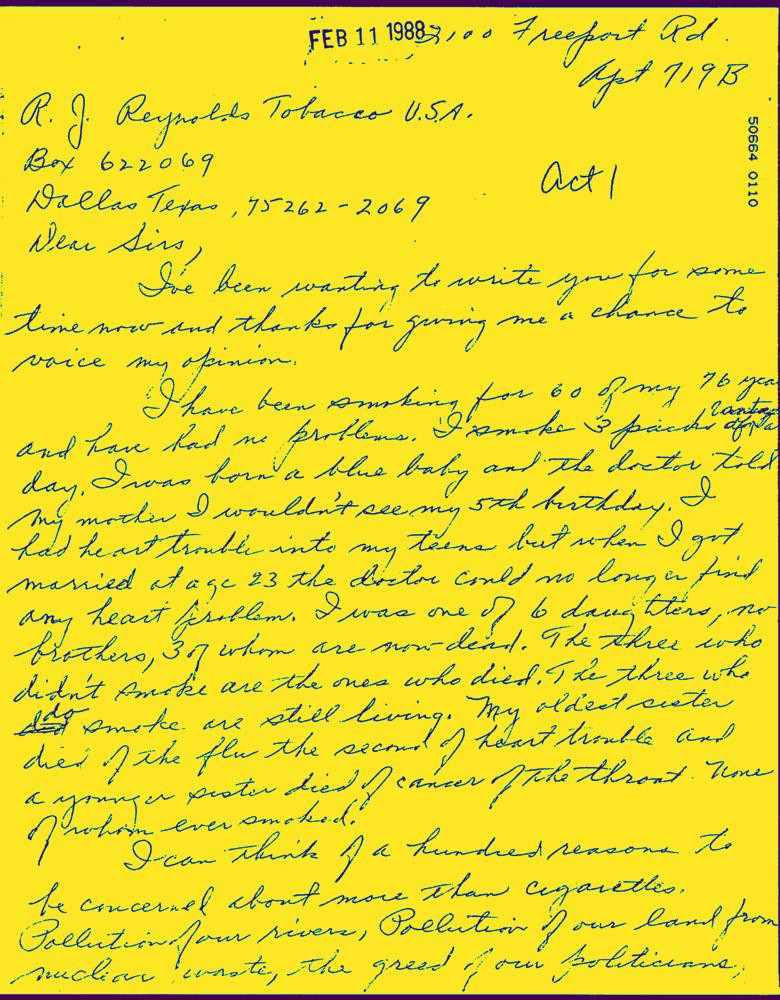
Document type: Hand-Written